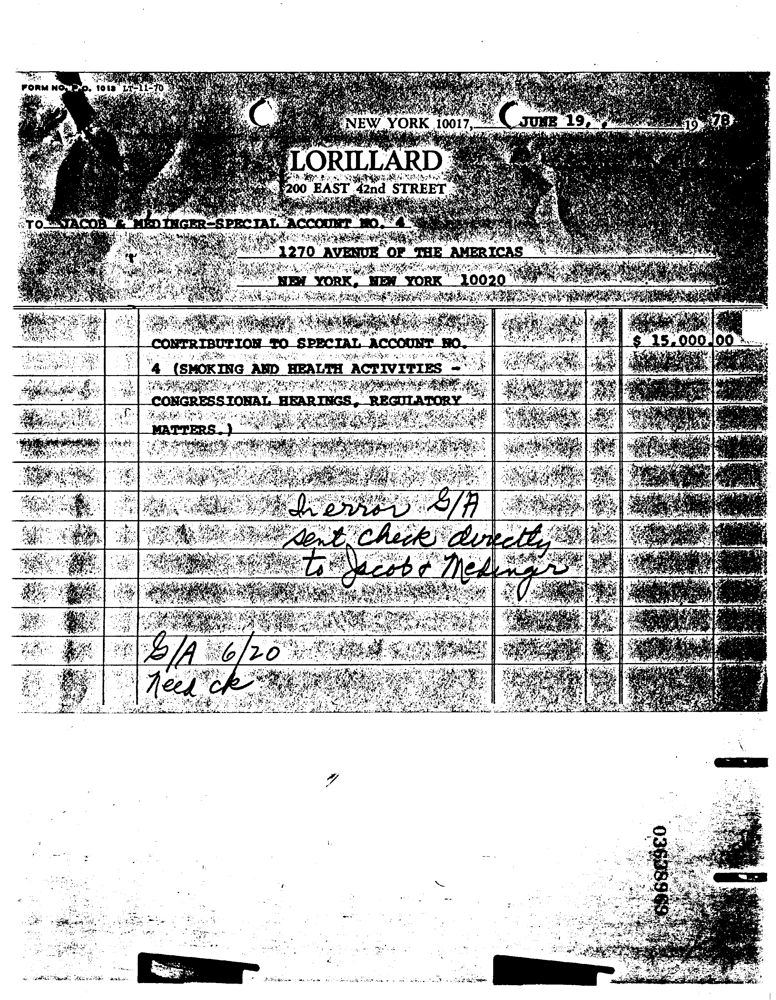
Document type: Invoice